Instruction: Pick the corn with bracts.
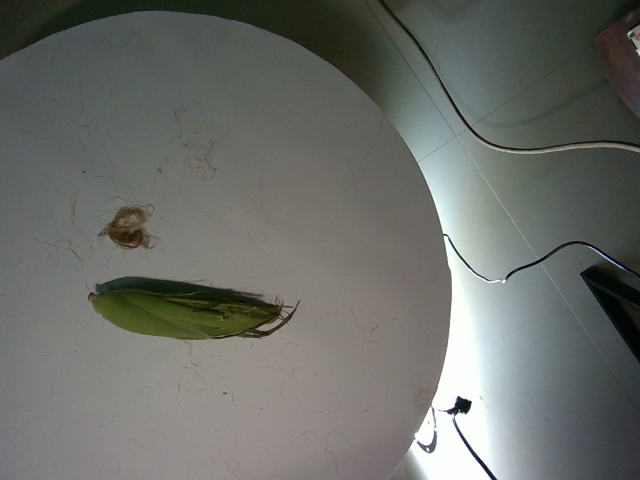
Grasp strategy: vertical